Question: Explain the disease:
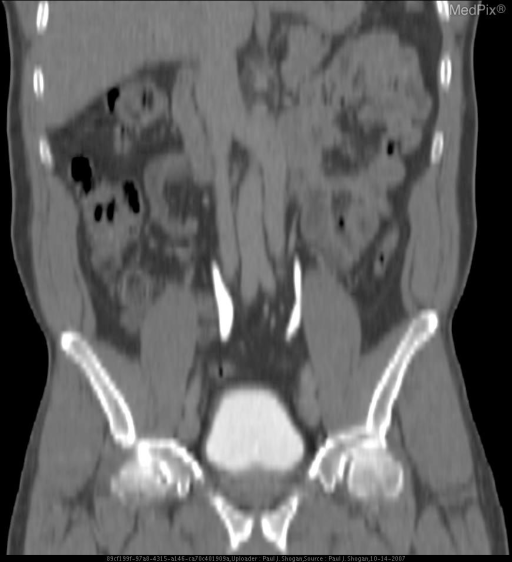
Answer: The disease is discussed as: Lesions/Condition: Duplicated Inferior Vena Cava (IVC)

Discussion:

A duplicated IVC is commonly identified as an incidental finding during routine abdominal CT examinations, and is present in 3% of the population.  It is derived from a persistence of both right and left supracardinal veins.

Typically, the left IVC is a direct continuation of the left common iliac vein, ascending to the left of the abdominal aorta, crossing midline anterior to the aorta to join the right IVC via the left renal vein.

Knowledge of a duplicated IVC is important in the planning of vascular procedures, both surgical and radiologic.